Patient: Male, age 54
Case 1- A 54-year-old male patient with a history of tuberculosis 29 years ago presented with dysphagia. In his endoscopic examination, an ulcerated lesion was detected in the esophagus between 30 cm and 35 cm from the incisors. The histopathological examination result was reported as a well-differentiated squamous cell carcinoma (Figure 1a-f). Computed tomography (CT) of the thorax detected a diffuse lesion of malignant appearance extending to the paraesophageal and subcarinal fatty tissue in the middle part of the esophagus approximately 5 cm in the segment, reaching up to 15 mm in thickness; alveolar densities and calcific nodules with chronic sequelae bilaterally in the lung parenchyma due to previous tuberculosis; and a 20x25 mm malignant nodular lesion with irregular borders in the anterior of the lower lobe of the right lung (Figure 1a, b). In addition, fluorodeoxyglucose positron emission tomography (FDG-PET) imaging showed a hypermetabolic focus in the right supraclavicular area (maximum standardized uptake value [SUVmax]: 3.98); a hypermetabolic mass lesion in the esophagus starting from the carina level and continuing as a concentric wall thickening in a 55 mm segment on the coronal axis (SUVmax: 11.20); diffuse, calcific, FDG-negative tuberculous sequela lesions bilaterally in the lung parenchyma and mediastinum; a hypermetabolic parenchymal nodular lesion with lobulated contours in the anterobasal segment of the lower lobe of the right lung showing heterogeneous metabolic activity (late SUVmax: 9.99) (Figure 1c, d).
There was no metastasis evident in the cranial magnetic resonance imaging (MRI). It was decided to perform supraclavicular lymphadenopathy (LAP) biopsy and transthoracic aspiration biopsy (TTAB) from the lung mass, as agreed in the Multidisciplinary Tumor Council (MTC). The supraclavicular lymph node biopsy was negative for malignancy, but an adenosquamous cell carcinoma was revealed in the TTAB of the mass in right lower lobe. The histopathological examination was reported as revealed an adenosquamous cell carcinoma (Figure 1e). Based on these results, the esophageal tumor T3N?M0 was staged as a lung tumor T3N0M0 and neoadjuvant chemoradiotherapy (CRT) were initiated for the esophageal tumor. A total of 50.4 Gy was administered at 1.8 Gy/Fx during 28 Fx sessions with external intensity-modulated radiation therapy (IMRT) and concurrent and weekly, paclitaxel and carboplatin/AUC2 were administered at 50 mg/m2.
Post-treatment control FDG-PET showed that metabolic activity completely disappeared in the esophageal lesion followed at the carina level (complete metabolic response to treatment). However, an increase in the size and metabolic activity of the mass in the right lower lobe"s superior segment was detected. The patient"s case was discussed again by the MTC regarding the re-staging results after neoadjuvant CRT. Based on the diagnosis of synchronous lung and esophageal tumors, a collective decision was made for curative resection for both tumors. In exploration, a lesion of approximately 5x4 cm mass was detected in the anterobasal segment of the lower lobe of the right lung. Frozen sections were studied after sampling the lymph nodes station of 2, 4, 9, and 7. The result was reported as tumor-negative.
Based on these results, it was decided to perform a right lower lobectomy initially. Right lower lobectomy and mediastinal LND were, then, performed. Following these procedures, the esophagus was suspended and the surrounding tissues were freed. In the second stage, the abdomen was entered with a median incision over the umbilicus in the supine position. The stomach was skeletonized and tubed and a conduit was prepared. The esophagus was explored on the left side of the neck and the conduit was pulled into the neck. The posterior wall of the stomach and esophagus anastomosis was performed with a 45-mm Endo GIA  (Medtronic Inc., MN, USA), while the anterior wall was anastomosed manually. After the methylene blue test on the sixth postoperative day, oral nutrition was started. Due to chylous drainage from the chest tube, a special diet for chylothorax was initiated. On Day 5 of follow-up, re-exploration was decided, as the amount of drainage from chest drain reached 1000 mL/day. Thoracic duct was reattached through the diaphragmatic hiatus. The patient was discharged on Day 16 of follow-up. The patient, who did not have any additional problems at the first month of follow-up, was consulted to the oncology outpatient clinic.
Keywords: esophageal cancer, lung cancer, multidisciplinary approach, synchronous
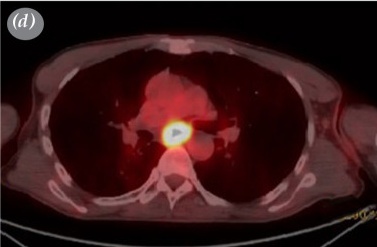
Image caption: PET-CT showing a diffuse malignant lesion in the middle part of the esophagus, and ,20 mm x25 mm malignant nodular lesion in lower lobe of the right lung, adenosquamous carcinoma,.